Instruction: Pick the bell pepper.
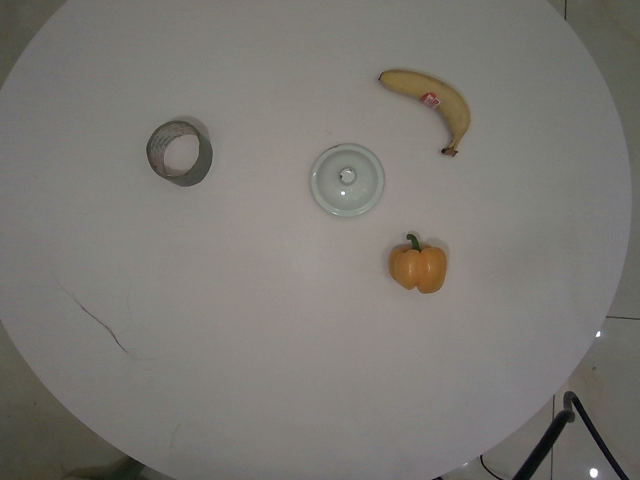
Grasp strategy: vertical